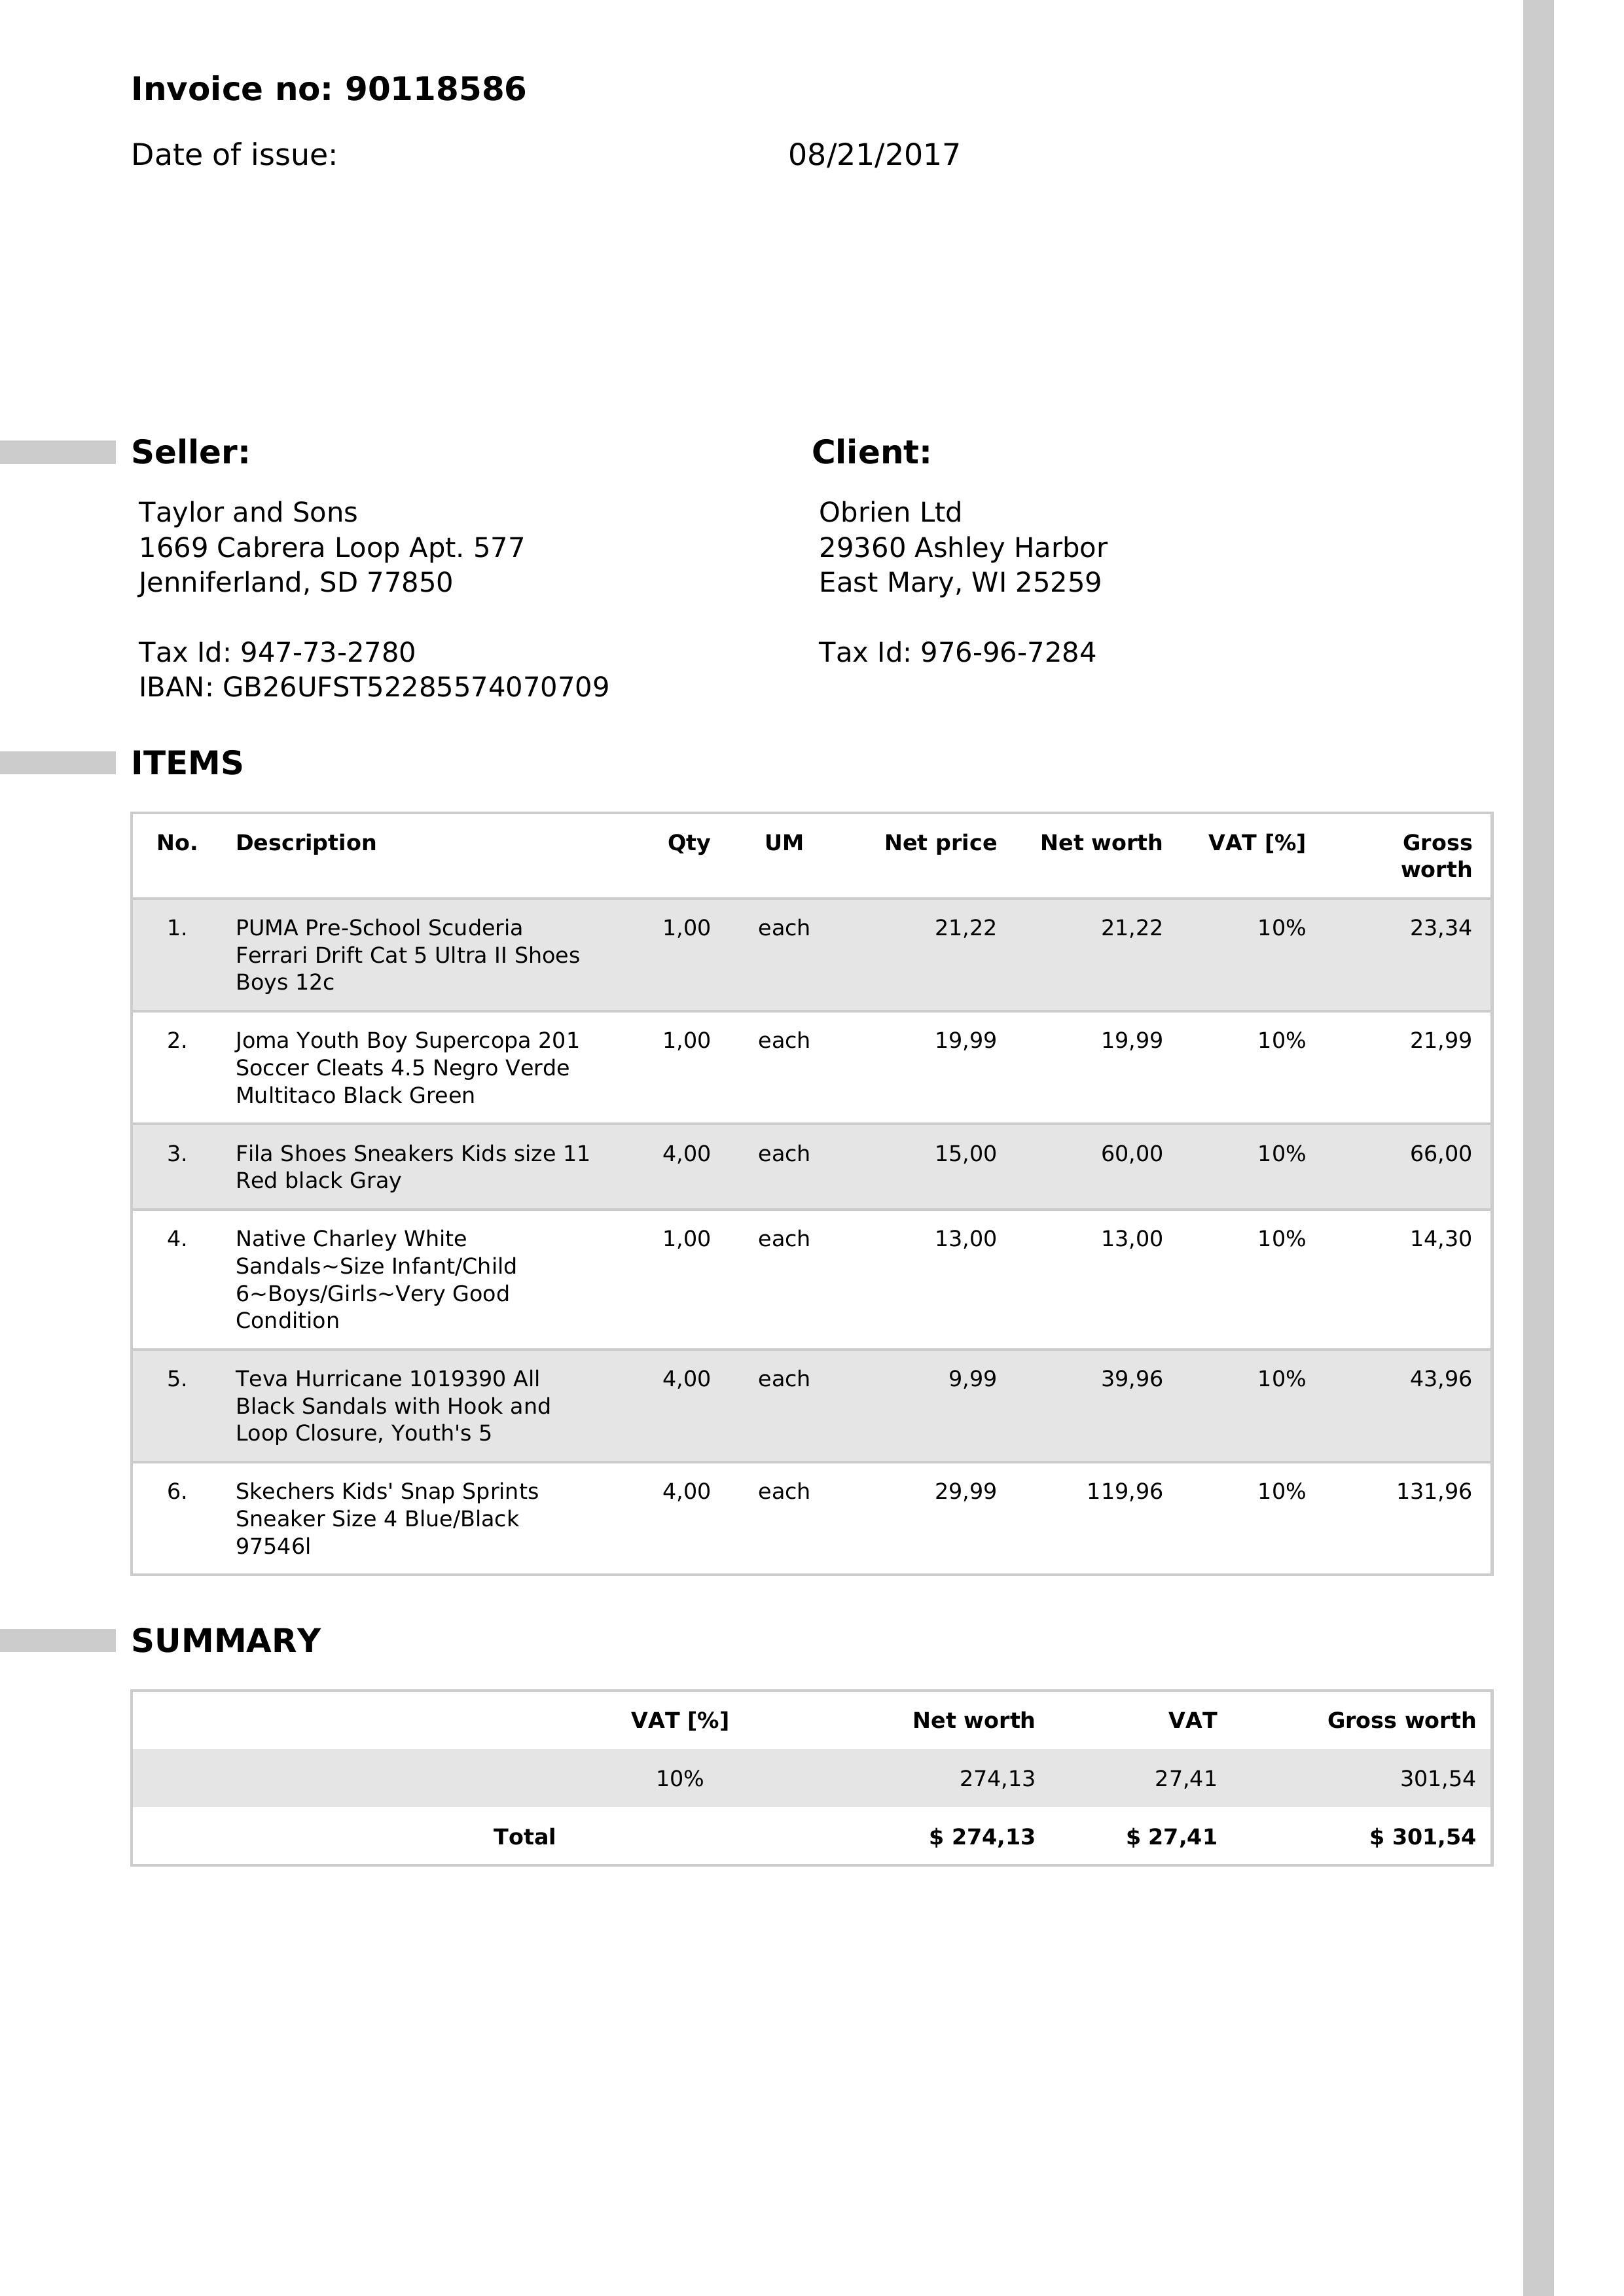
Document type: Invoice